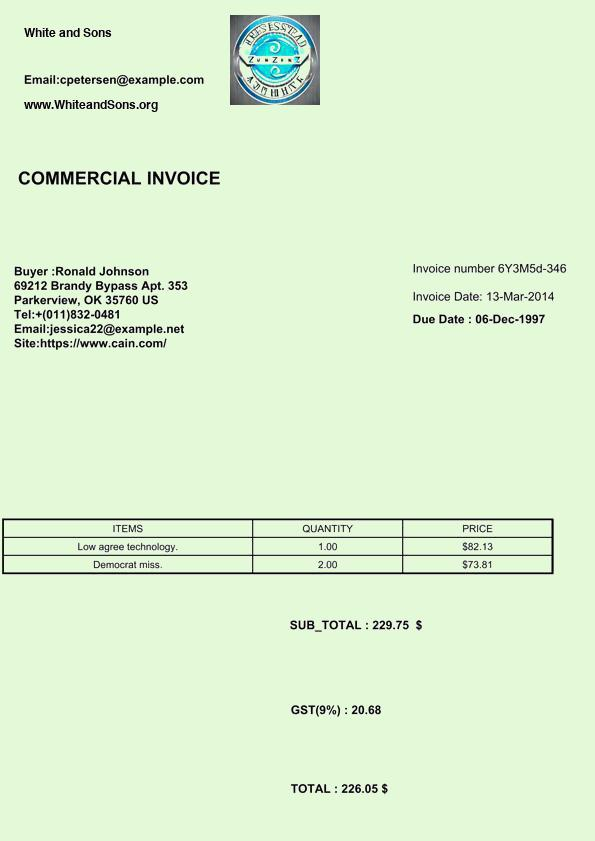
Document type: Invoice